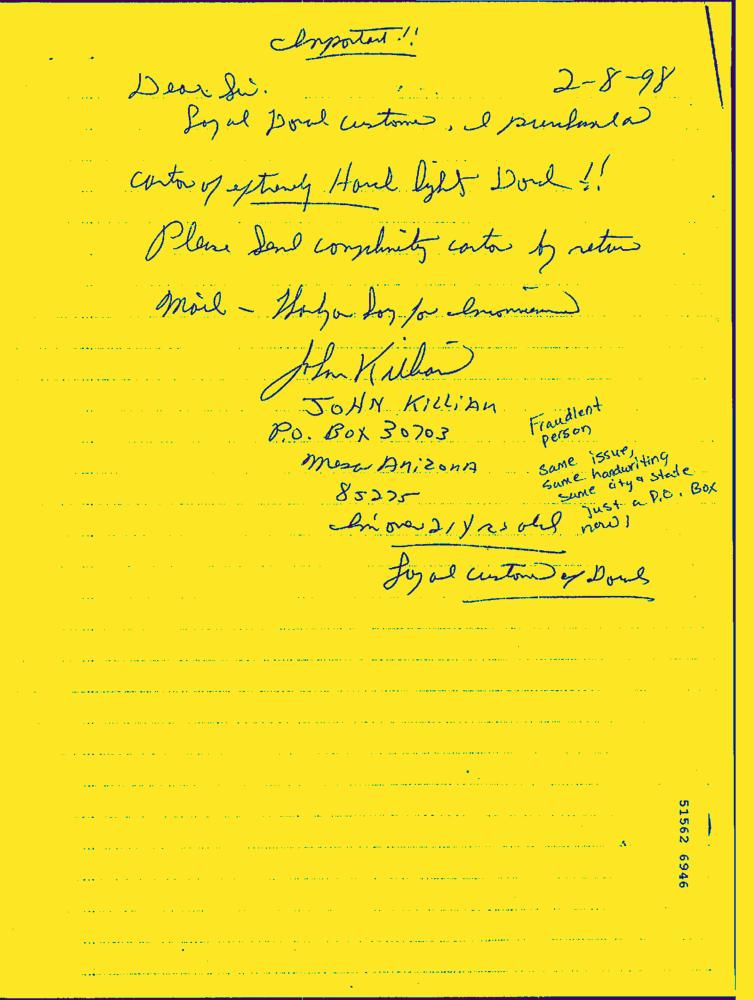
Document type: Hand-Written